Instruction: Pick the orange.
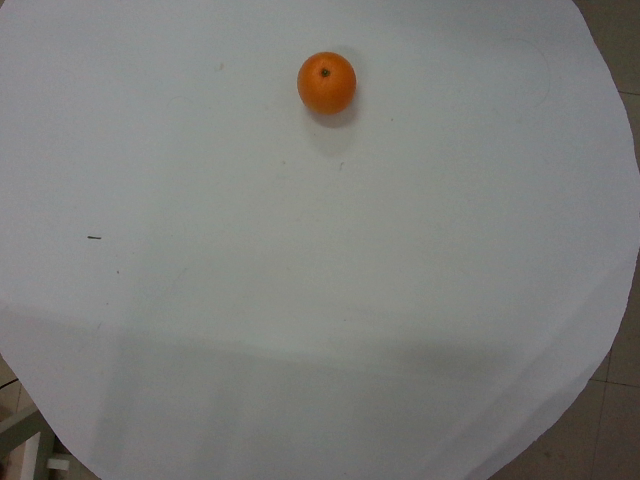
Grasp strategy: vertical